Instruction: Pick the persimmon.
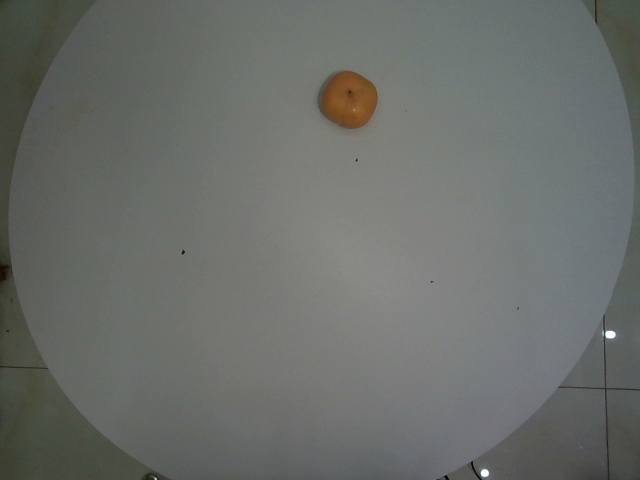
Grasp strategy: vertical